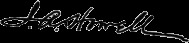
Signature of: john adams howell